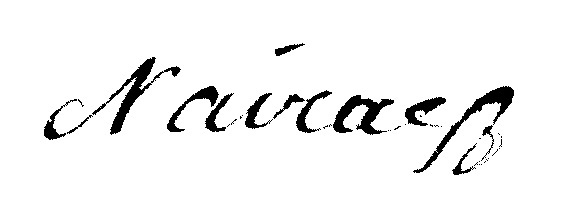
Signature of: pierre paul nairac